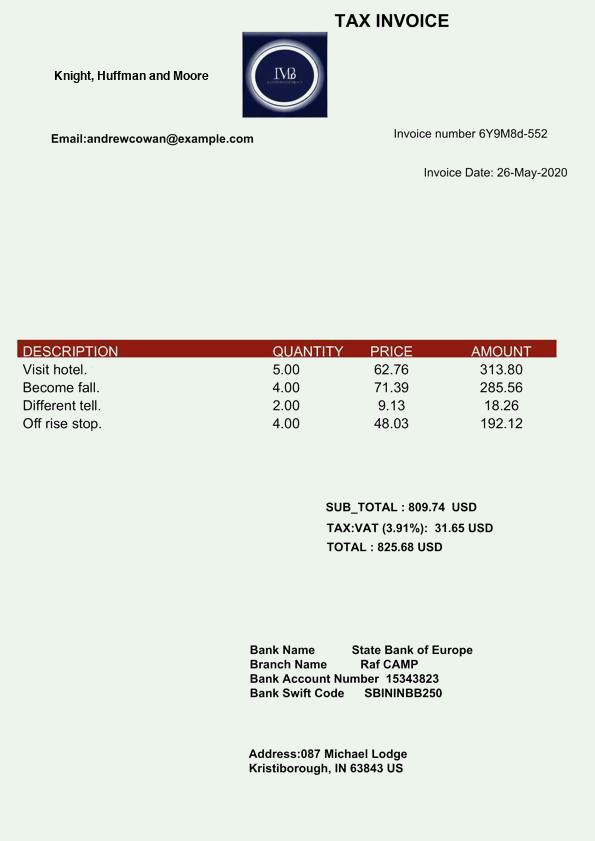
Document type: Invoice